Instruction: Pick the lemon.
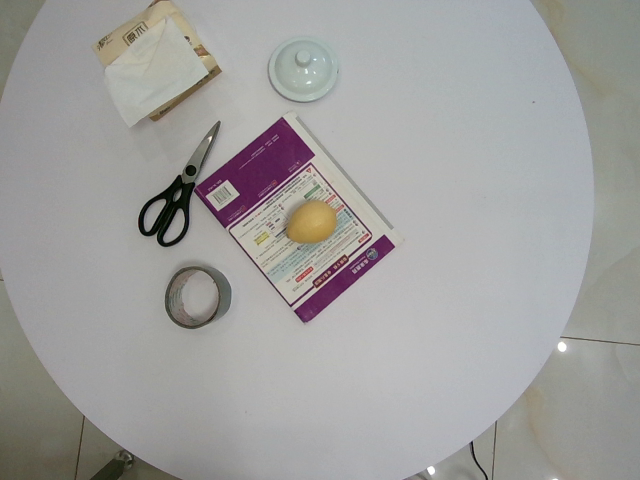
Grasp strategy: vertical